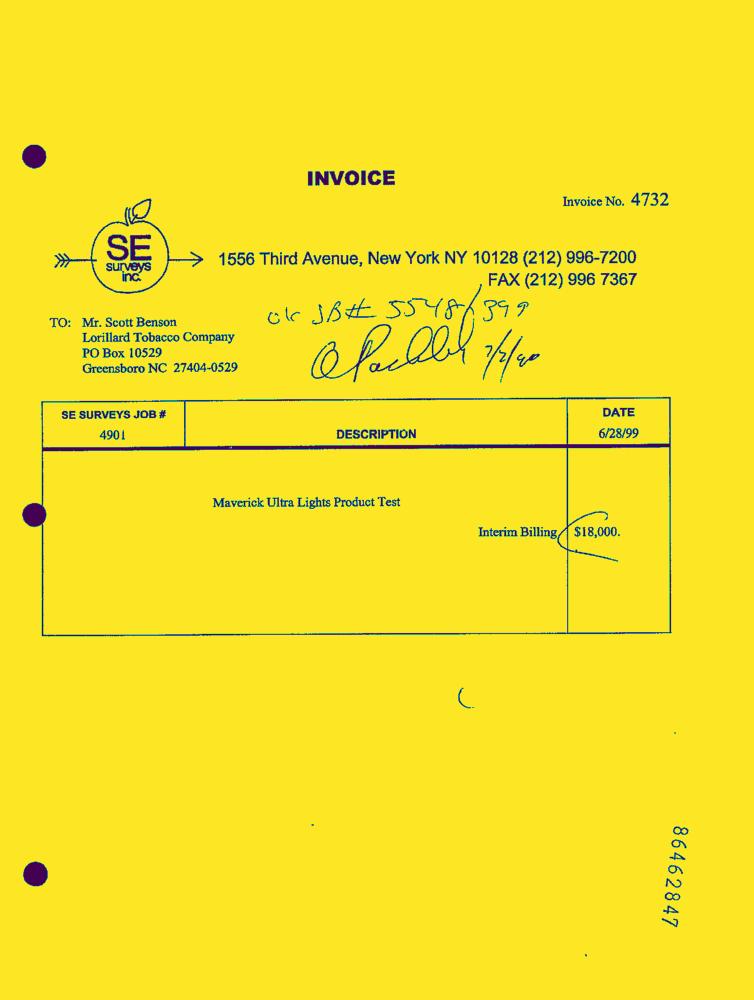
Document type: Invoice-Doc